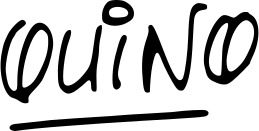
Signature of: quino